Question: What was observed in the imaging?
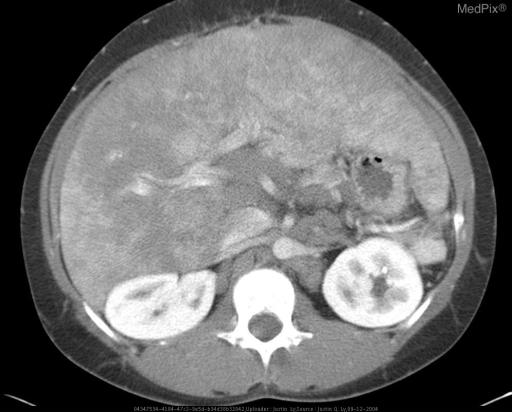
Answer: The imaging shows Enlarged liver with nodular and heterogeneous pattern of enhancement.  Periportal and retroperitoneal lymphadenopathy.  These findings are consistent with abdominal sarcoid in this clinical setting. Axial contrast-enhanced CT image in the early phase shows heterogeneous and somewhat nodular enhancement of the enlarged liver, without discreet hepatic mass.  Note the improved visualization of the periportal and retroperitoneal lymphadenopathy with the use of intravenous contrast. The spleen is noted to be surgically absent..